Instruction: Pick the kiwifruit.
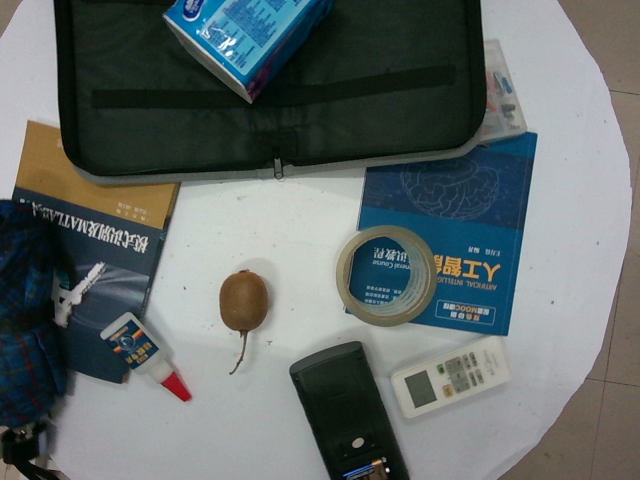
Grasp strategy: vertical